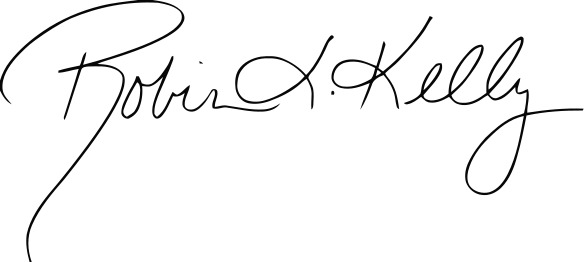
Signature of: robin kelly